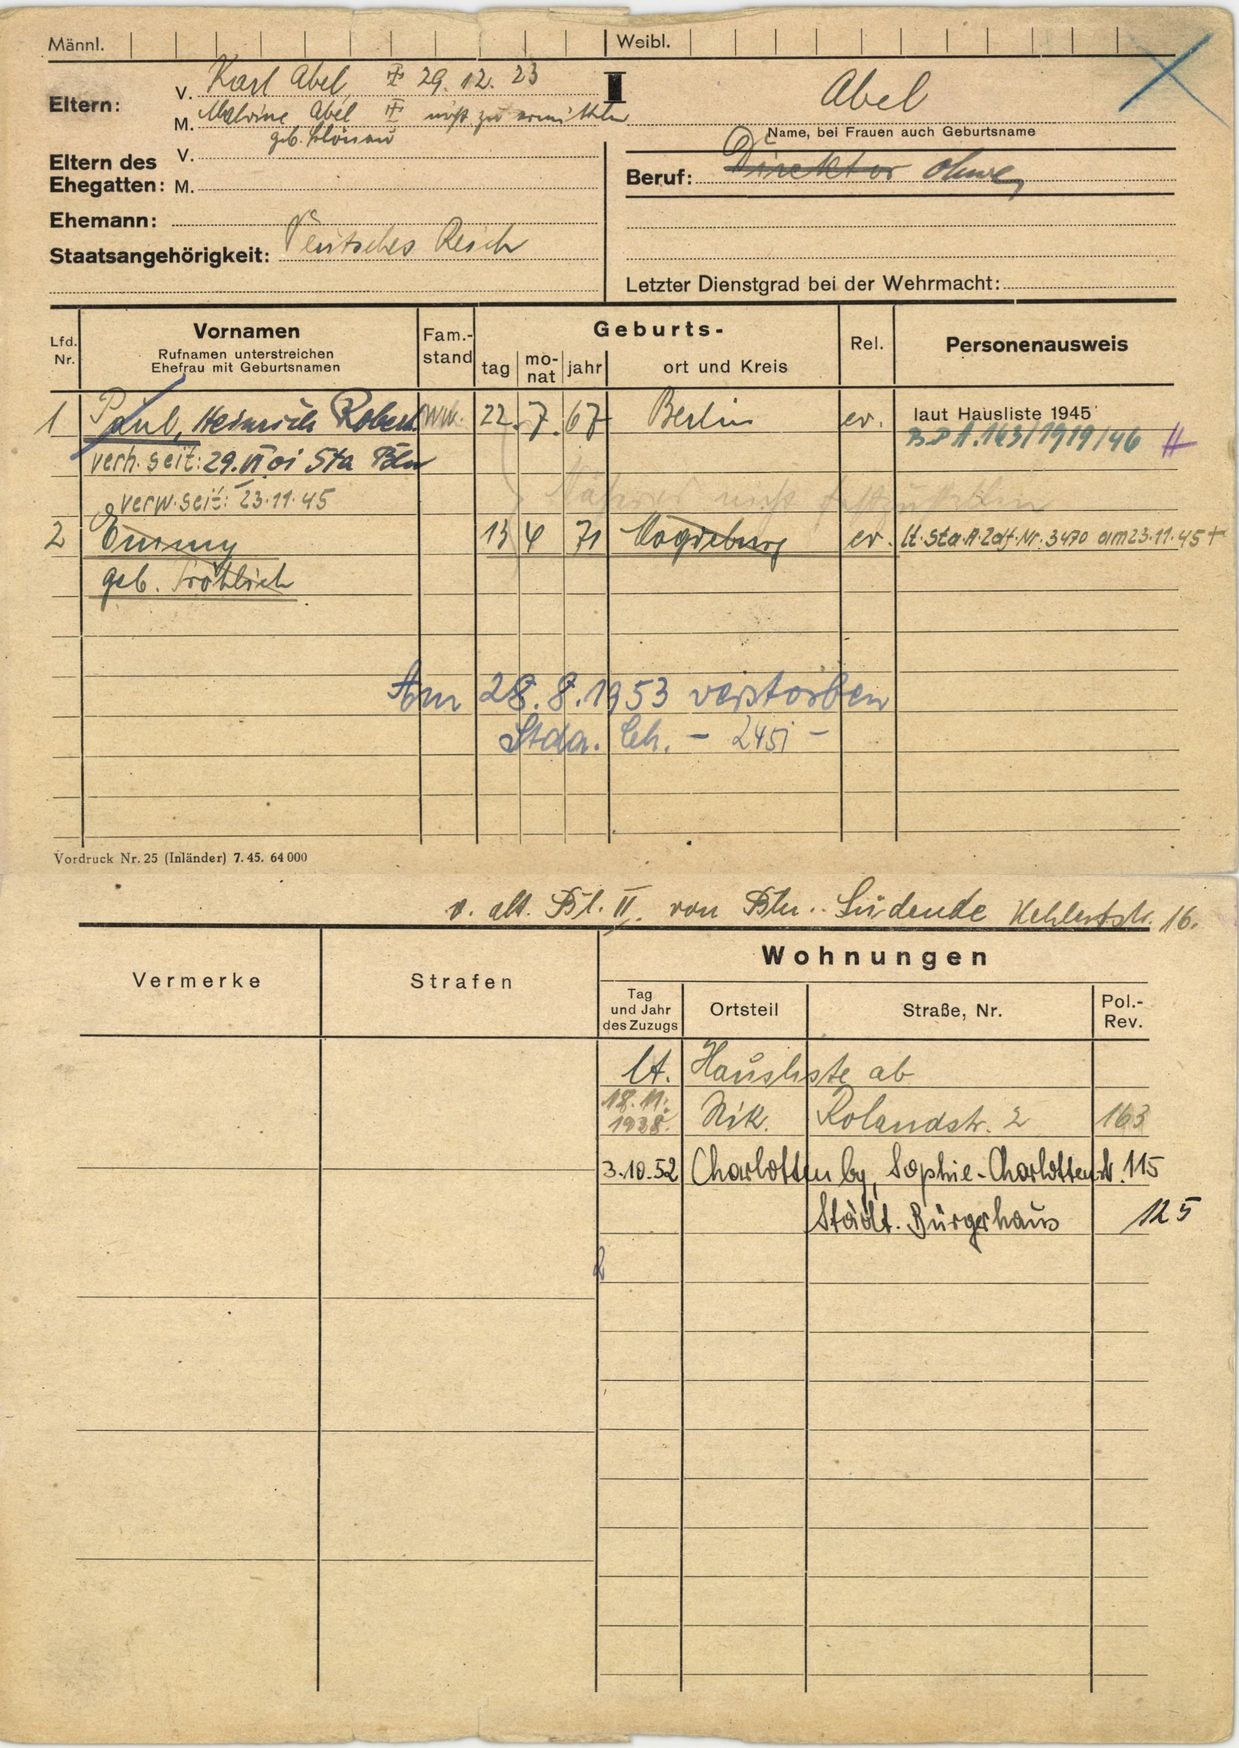
Abel